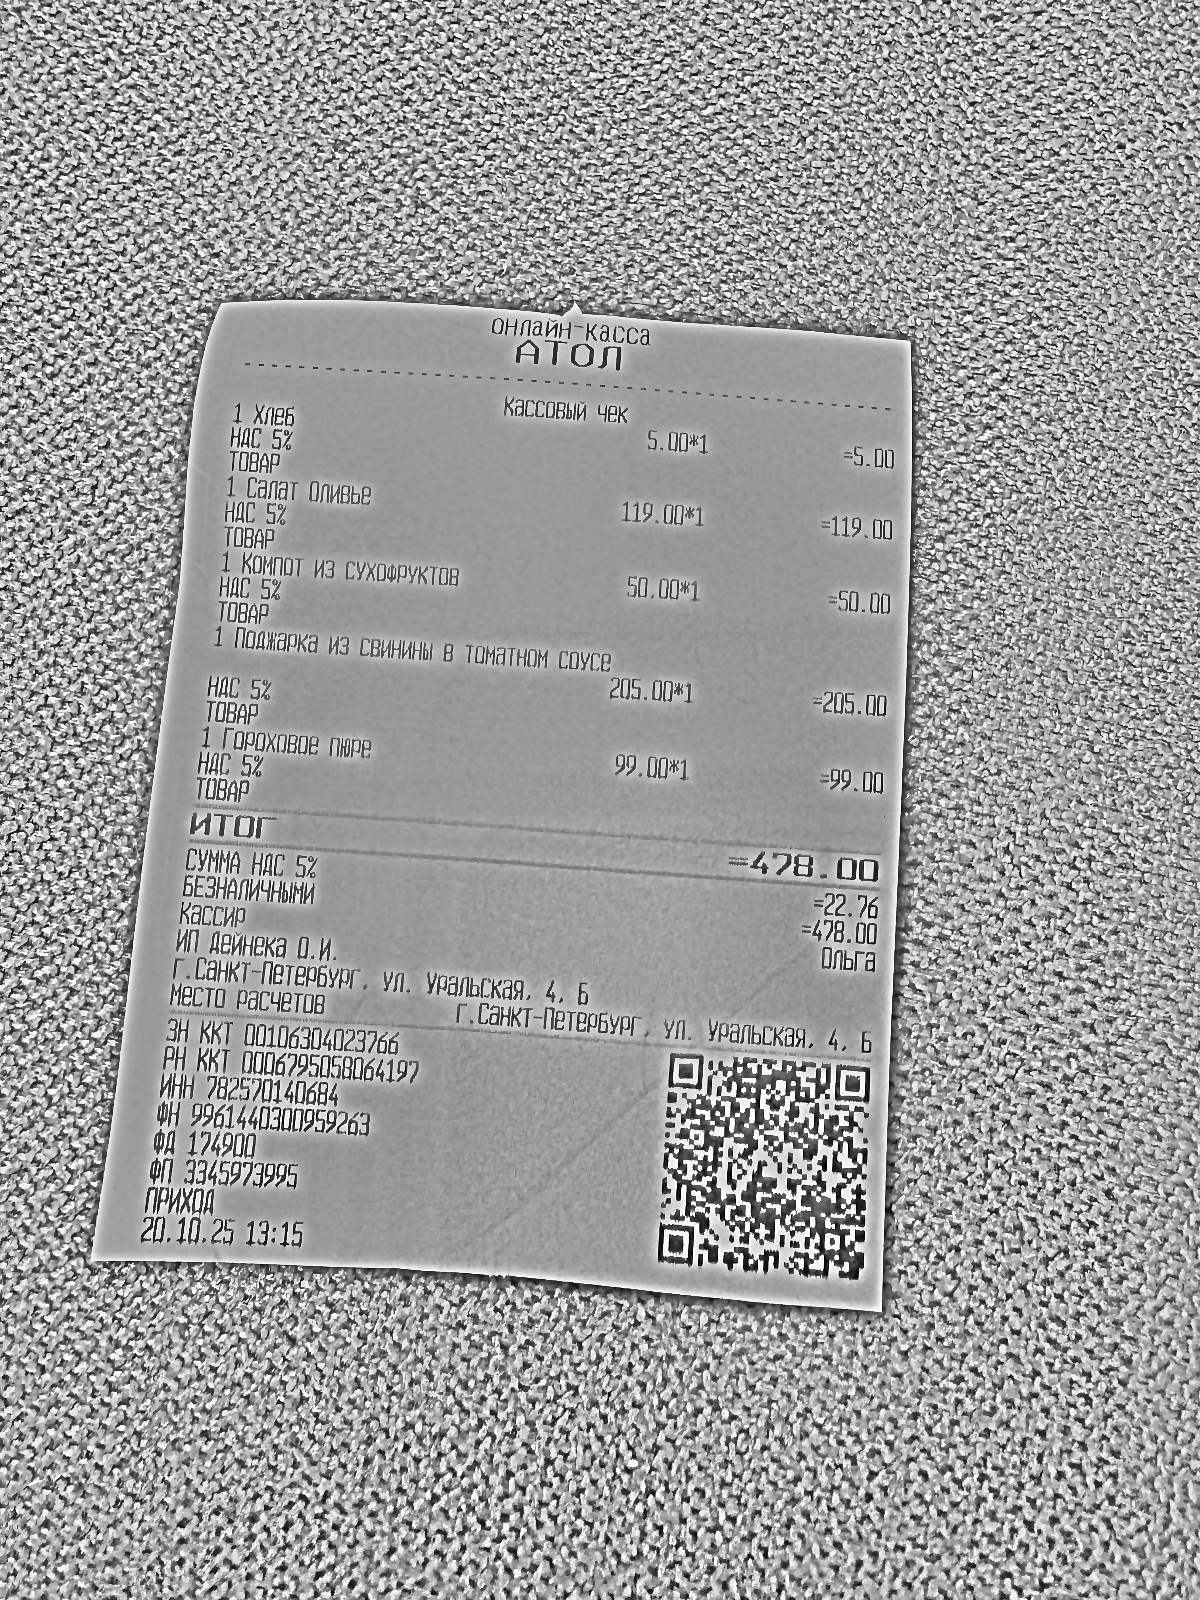
Продавец: ИП Дейнека О.И.
ИНН: 782570140684
Дата: 20.10.25
Товары: 1 Хлеб; 1 Салат Оливье; 1 Компот из сухофруктов; 1 Поджарка из свинины в томатном соусе; 1 Гороховое пюре
Количество: 1; 1; 1; 1; 1
Цена: 5.00; 119.00; 50.00; 205.00; 99.00
Сумма: 5.00; 119.00; 50.00; 205.00; 99.00
Итого: 478.00